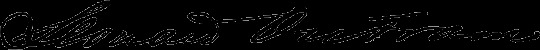
Signature of: leonard outram